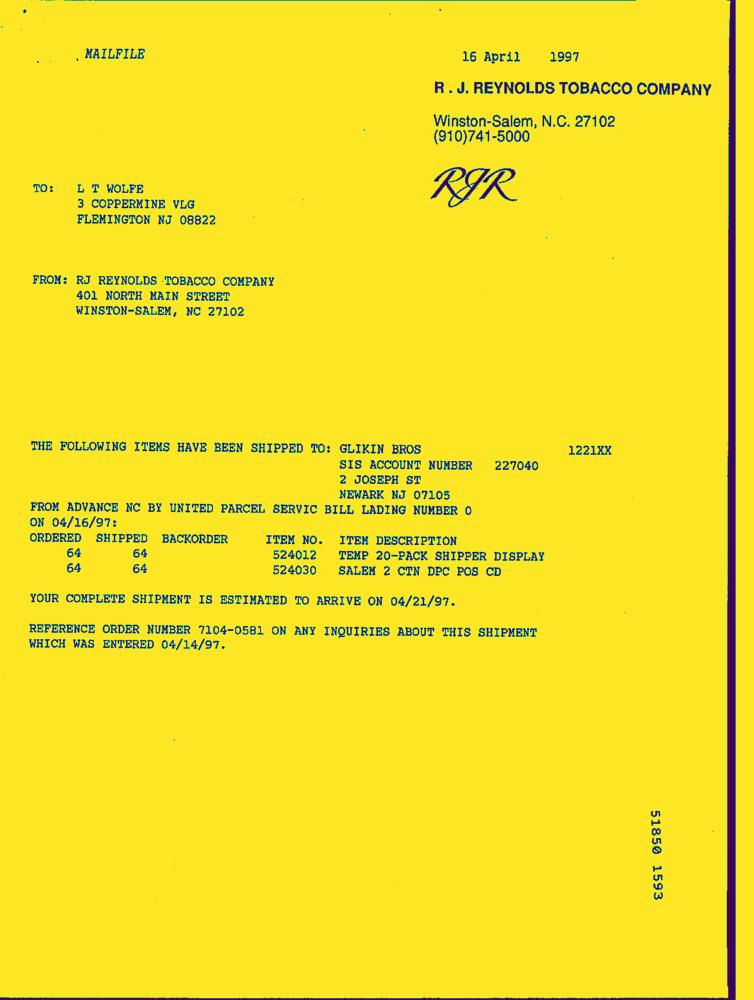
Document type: Letter-Doc